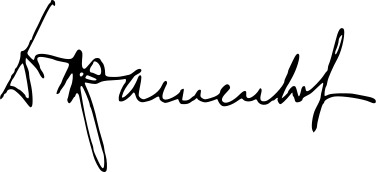
Signature of: adam zamenhof